Question: What appears to be the issue?
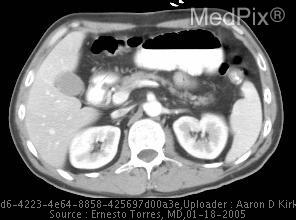
Answer: The findings suggest Focal wall thickening (11mm) of a segment of jejunum in the left upper quadrant.  This segment of jejunum is also dilated with a maximum diameter of 5.3 cm with retained contrast and an air-fluid level.  Also noted is surrounding lymphadenopathy and peritoneal fat stranding, the largest mesenteric lymphnode measuring 1.3cm in its shortest diameter.. Dilated loop of jejunum in upper left quadrant with thickening of jejunal wall. The patient might have a history of Active duty soldier with three week history of nausea, vomiting, and epigastric abdominal pain while deployed in Iraq..